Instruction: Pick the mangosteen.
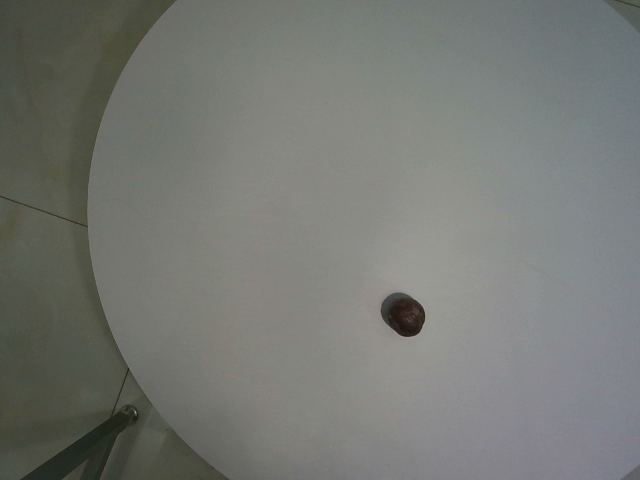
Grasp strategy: vertical